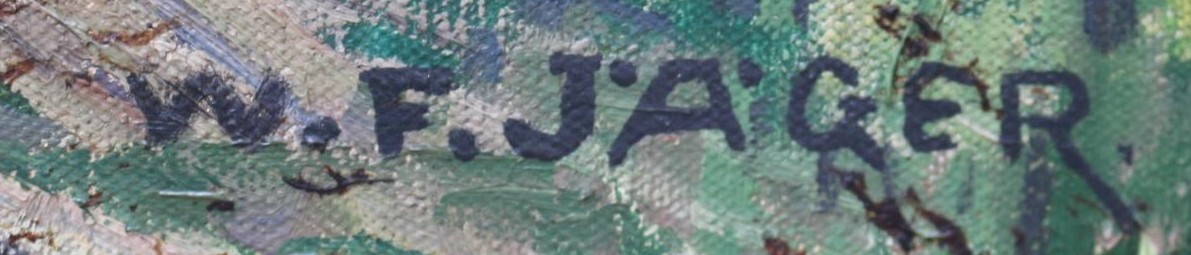
Signature of: wenzel franz jäger